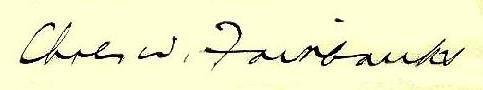
Signature of: charles w fairbanks